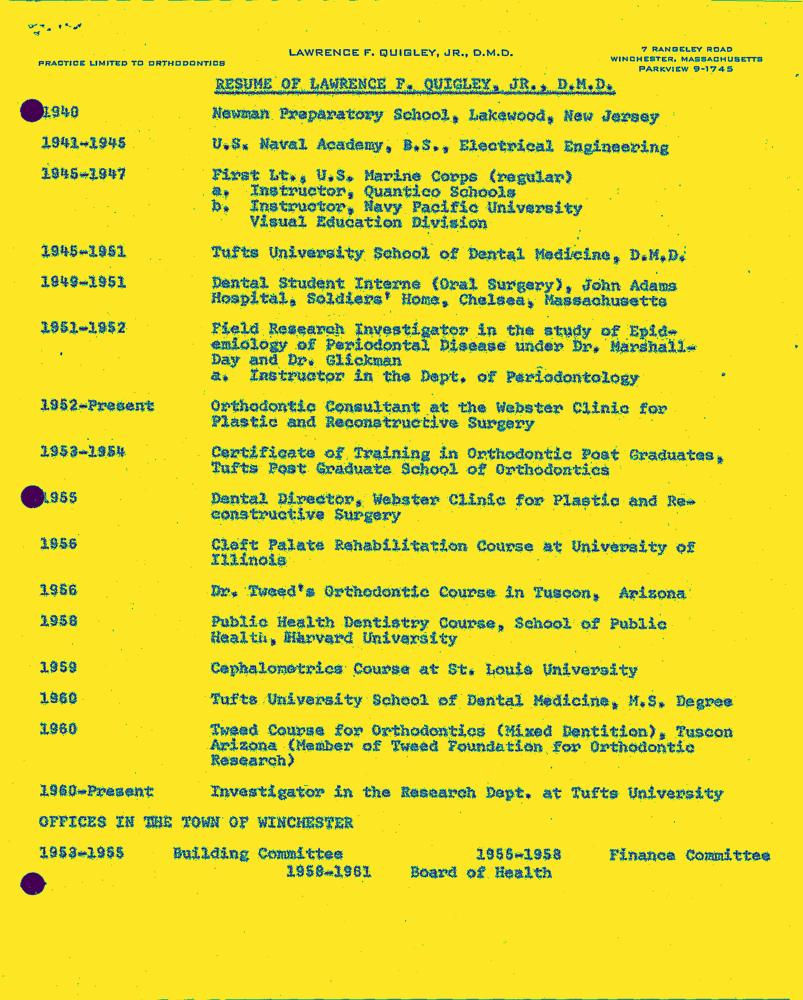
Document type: Resume-Doc